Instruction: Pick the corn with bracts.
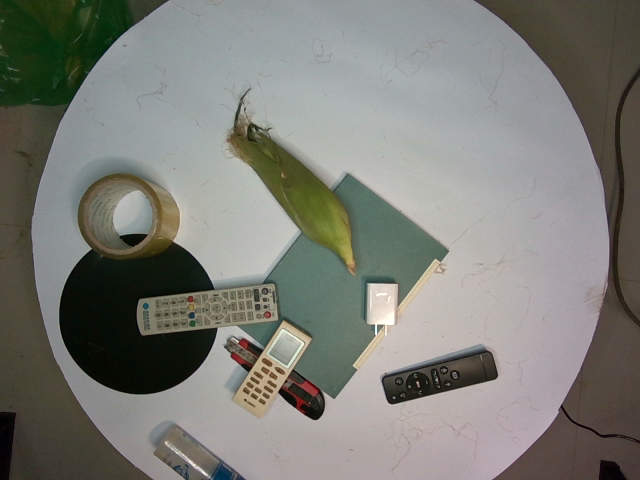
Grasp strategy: vertical